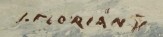
Signature of: jan florian